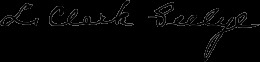
Signature of: laurenus clark seelye